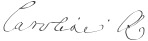
Signature of: caroline of ansbach